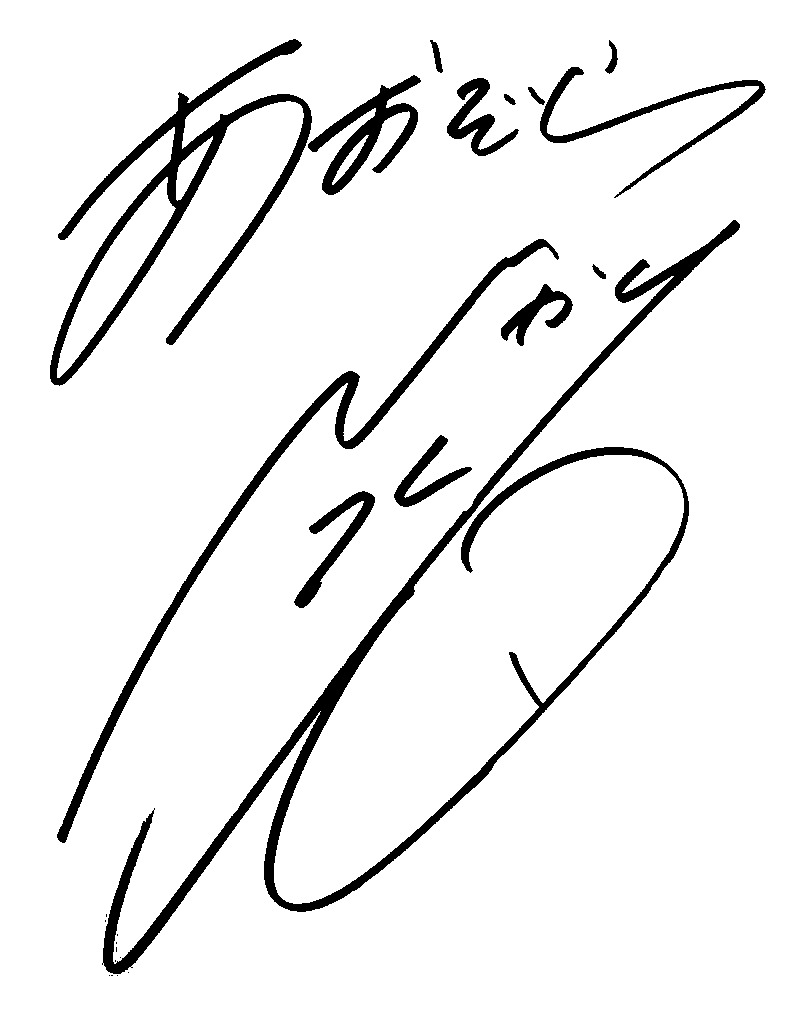
Signature of: hikari aozora